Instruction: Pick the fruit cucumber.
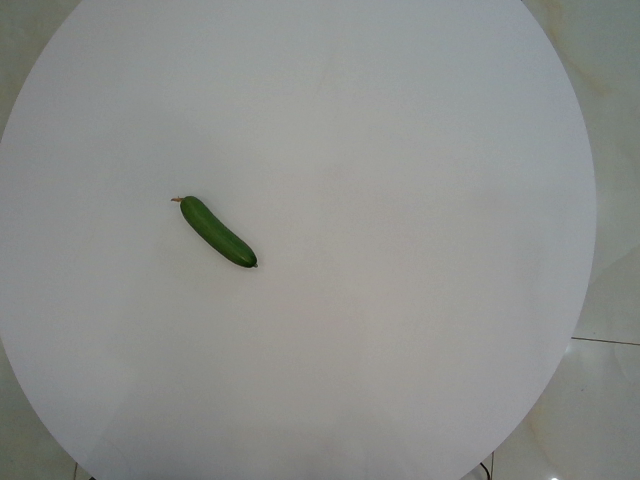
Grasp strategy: vertical